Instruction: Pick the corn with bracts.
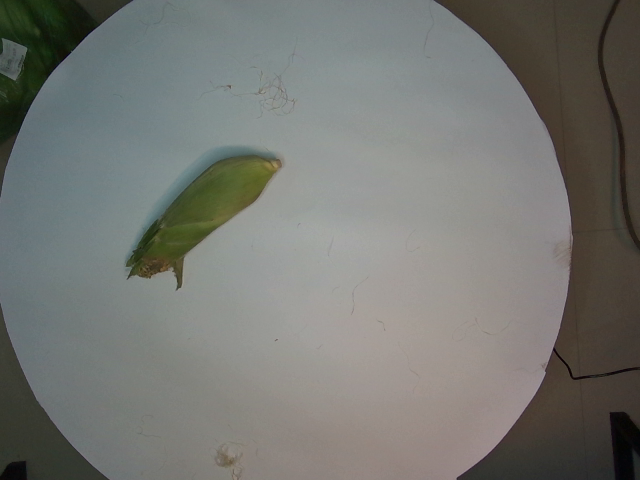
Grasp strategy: vertical